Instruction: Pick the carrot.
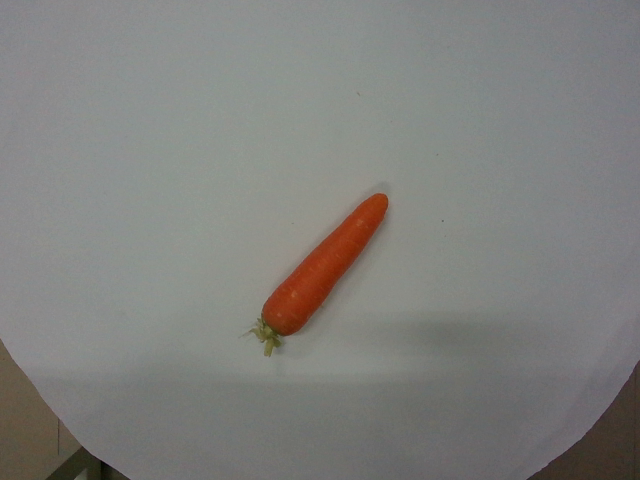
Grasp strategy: vertical